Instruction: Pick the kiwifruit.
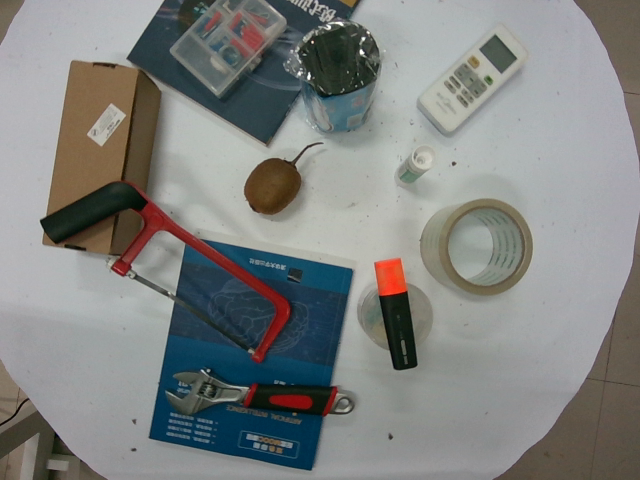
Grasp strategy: vertical